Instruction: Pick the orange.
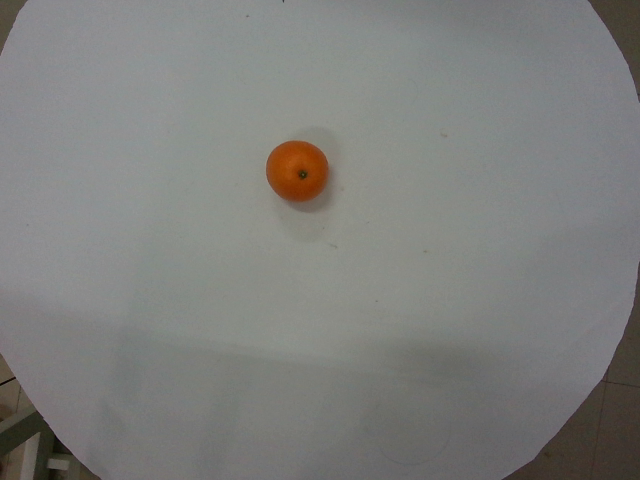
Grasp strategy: vertical